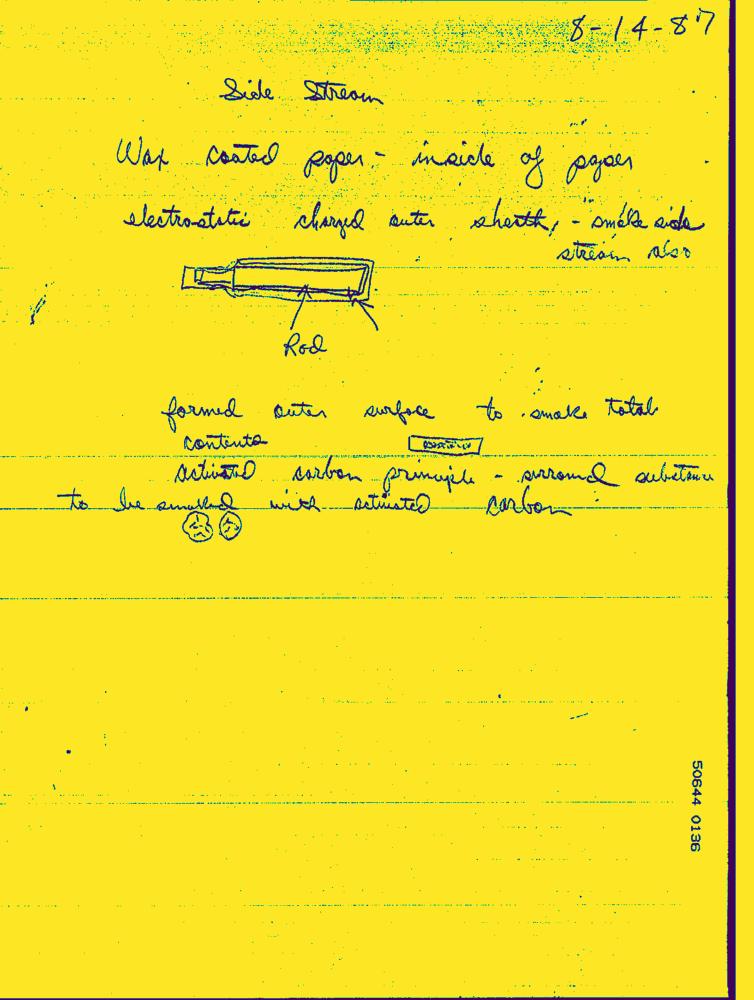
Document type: Hand-Written